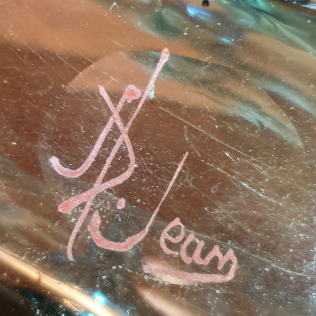
Signature of: auguste jean